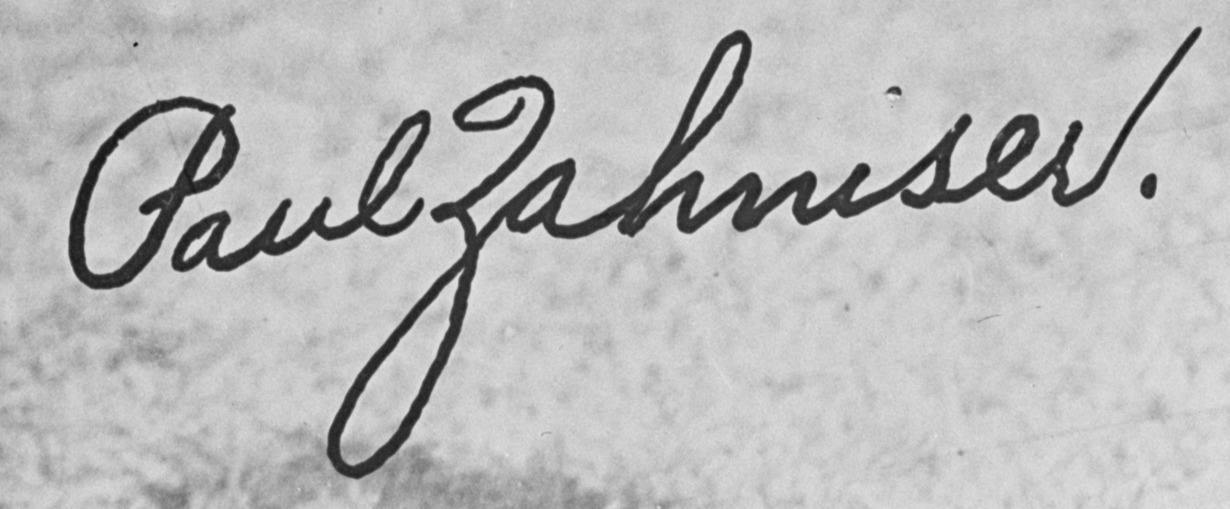
Signature of: paul zahniser